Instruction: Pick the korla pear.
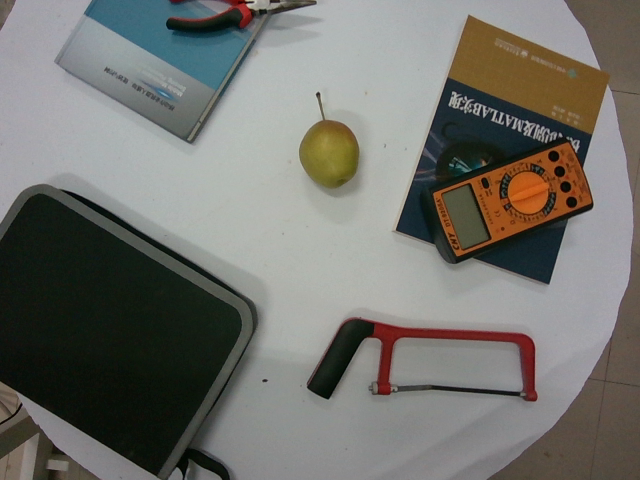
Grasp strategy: vertical